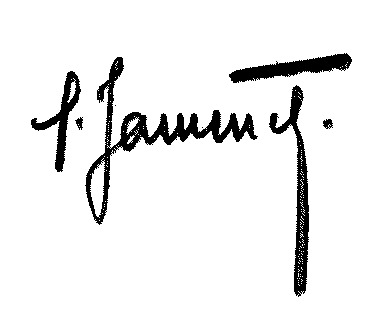
Signature of: gaston jammet